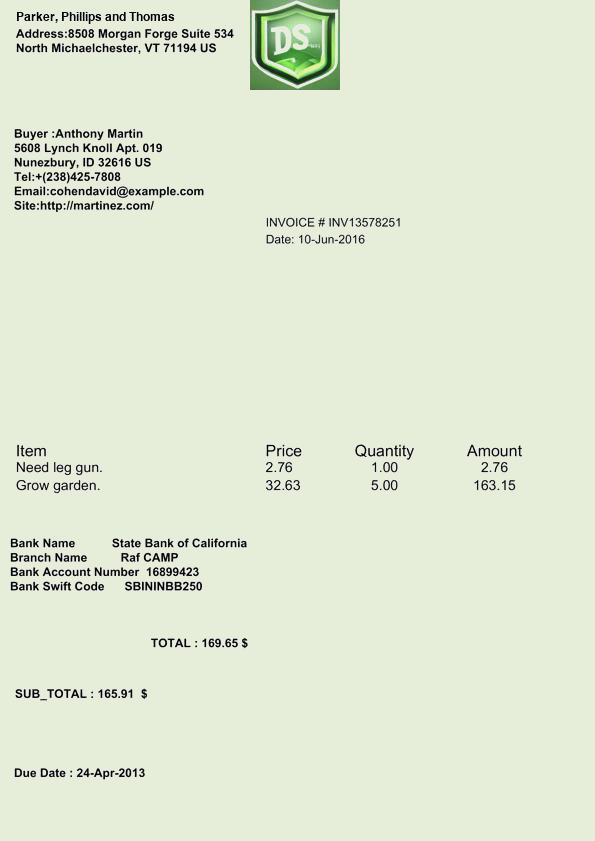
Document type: Invoice